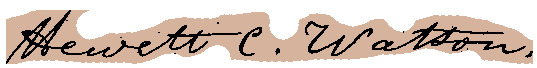
Signature of: hewett watson